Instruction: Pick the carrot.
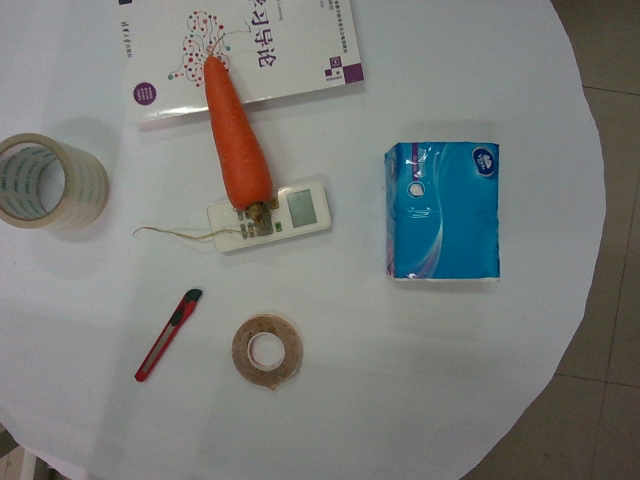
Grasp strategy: vertical